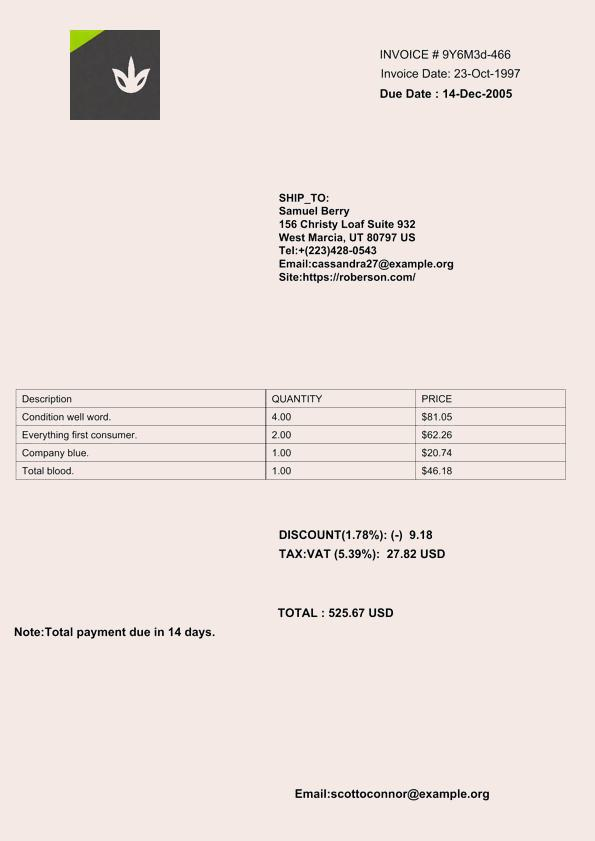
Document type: Invoice